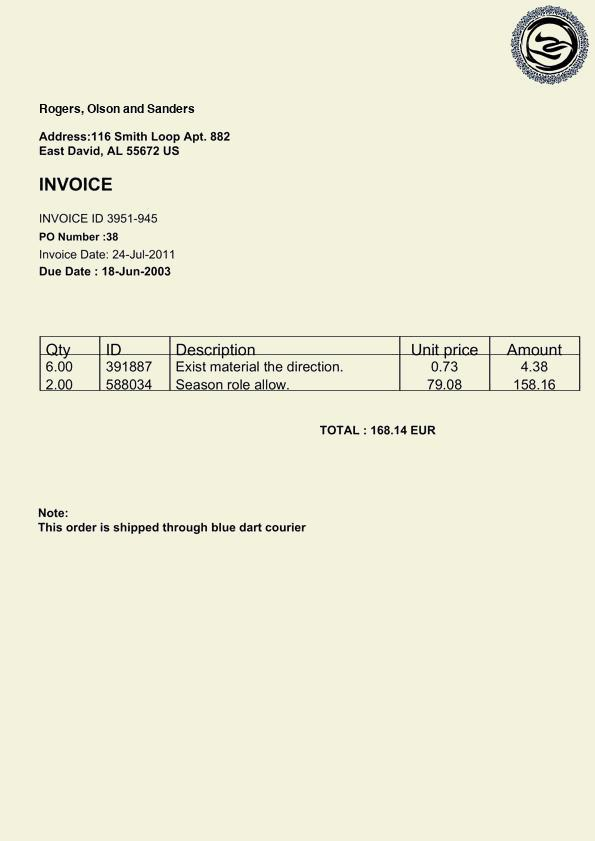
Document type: Invoice